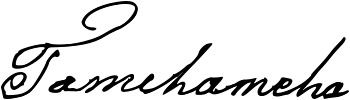
Signature of: kamehameha ii